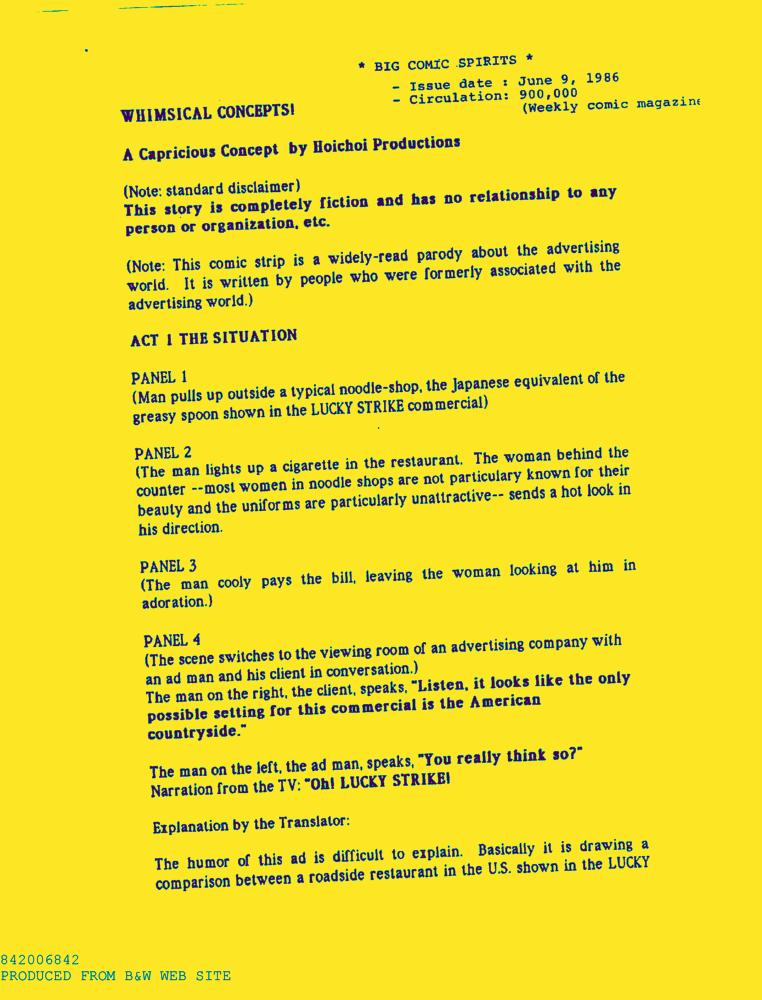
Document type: AD